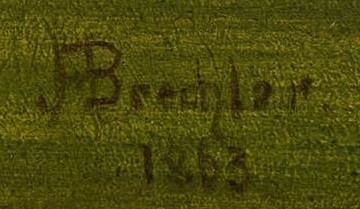
Signature of: vojtěch brechler